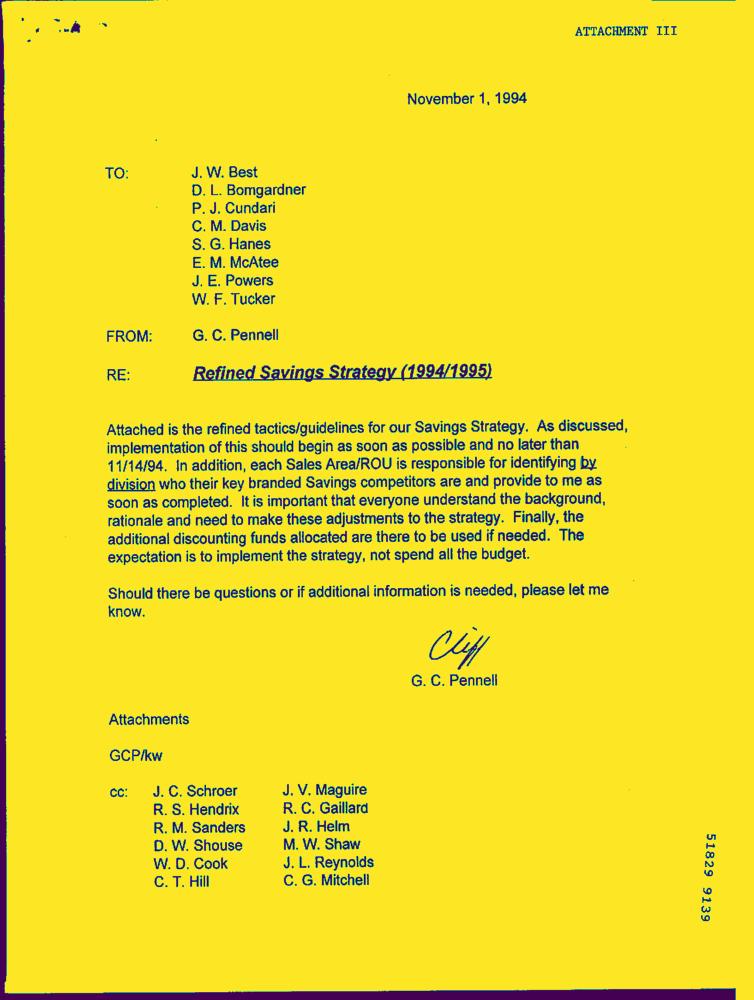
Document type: Letter-Doc